Question: Explain the disease:
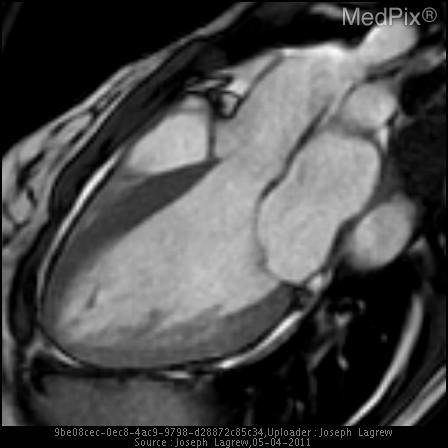
Answer: The disease is discussed as: Left ventricular noncompaction (LVNC) is a congenital cardiomyopathy associated with loose trabeculations in the middle and apical segments of the left ventricle.  It is thought to result from
failure of compaction of the myocardium during development. Patients have variable age at presentation from birth to the 4th decade of life, with earlier presentations portending a worse prognosis. There has been no predilection for race or sex elucidated to this point.  Both familial and sporadic cases have been documented, demonstrating isolated LVNC and presentations associated with other
cardiac anomalies.  The patient in this case has a history which points to a familial form; however, no formal testing exists as research into potential mutations is ongoing.

Diagnostic parameters with echocardiography have been used as the gold standard since being described by Chin et al.(1) and later by Jenni et al.(2).  However, more recent advances in MR and CT imaging now allow for comparable if not superior imaging(3) of left
ventricular trabeculations characteristic of the disease, especially in the apical region.

LVNC is underdiagnosed as a result of lack of knowledge about the disease and screening of relatives of those presenting with LVNC (4).  Though echocardiography has historically been the diagnostic test of choice, MR and more recently CT have been shown to be complimentary or superior in detecting the characteristic, 2-layered myocardium (5).  MR offers high quality images, preventing misdiagnosis of the characteristic trabeculations as apical hypertrophic cardiomyopathy or other cardiac pathology.  It allows for acquisition of images in any plane without limitations of acoustic windows and has been utilized to diagnose cases that went undetected by echocardiographic exam.

MR has been found to be diagnostic of LVNC at a ratio of noncompacted to compacted myocardium > 2.3 at the end of diastole, with sensitivities and specificities of 84 and 99% (6).  Furthermore, MR delayed hyperenhancement correlates with degree of wall motion abnormality and has been found to be a positive independent predictor of ejection fraction and disease severity (7).  Others have used the ratio of 2.3 as the basis for CT diagnosis of LVNC (8-10), finding a good correlation to MR results.  CT is advantageous over other modalities in its ability to exclude anomalies of the coronary vasculature which have been described with LVNC (11).  This modality further demonstrates a high spatial and temporal resolution with quick acquisition of images as compared to MR (12).